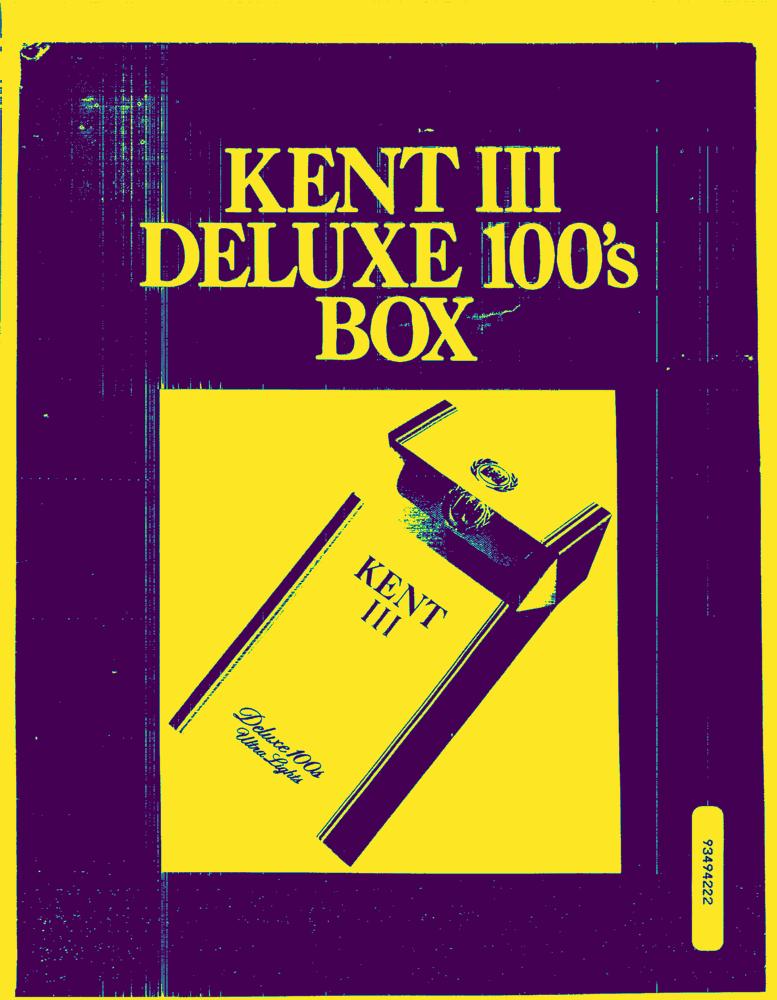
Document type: AD